Question: Which state is mentioned in the document?
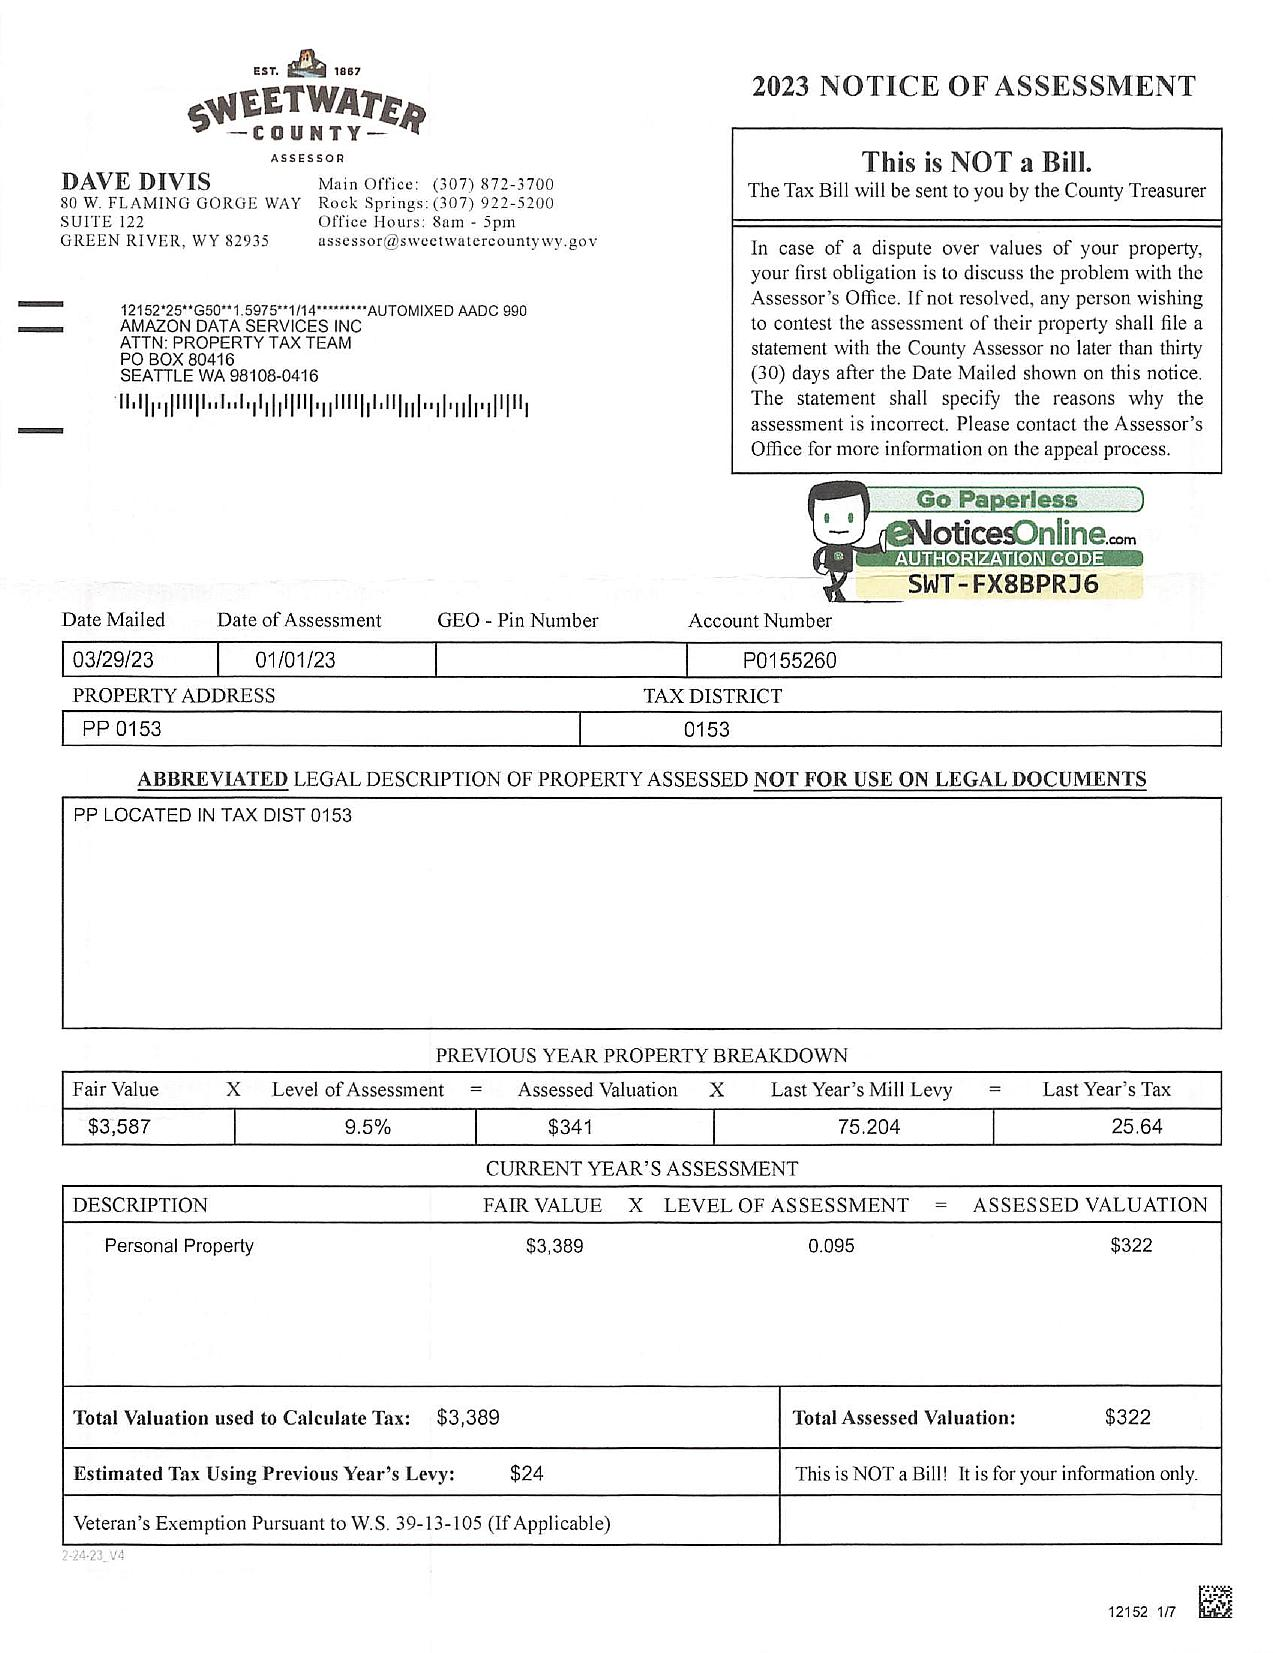
Answer: "WY"